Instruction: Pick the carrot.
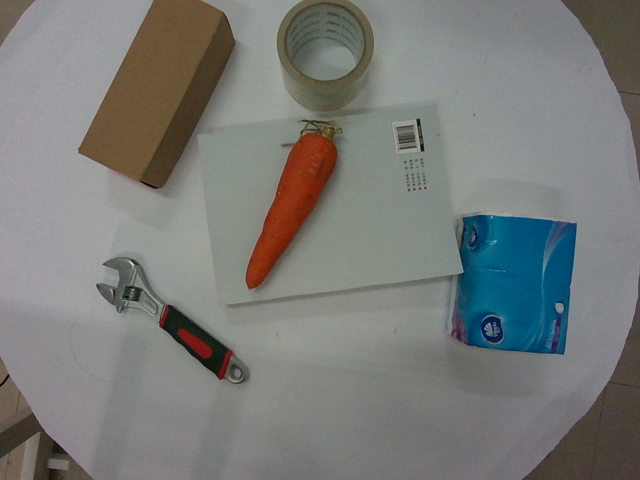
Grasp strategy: vertical